Question: What are the imaging findings?
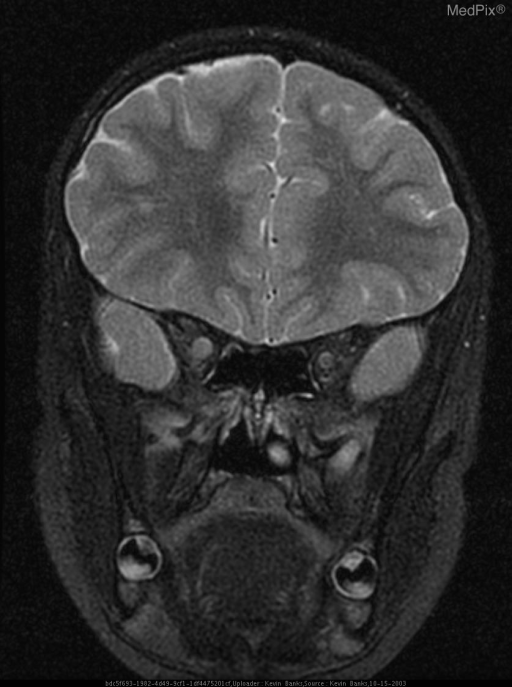
Answer: The imaging shows CT of the orbits shows asymmetry of the optic nerves with the right optic nerve enlarged when compared to the left. Subsequent MRI evaluation of the orbits demonstrates enlargement of the right optic nerve with associated abnormal increased T2 signal intensity and enhancement on post-gadolinium series extending from globe to just anterior to the optic chiasm. Enhancement of the intraorbital fat adjacent to the nerve is also present. The remainder of the optic pathways are normal (not shown). Coronal T2WI shows increased signal intensity of the right optic nerve and associated enlargement..